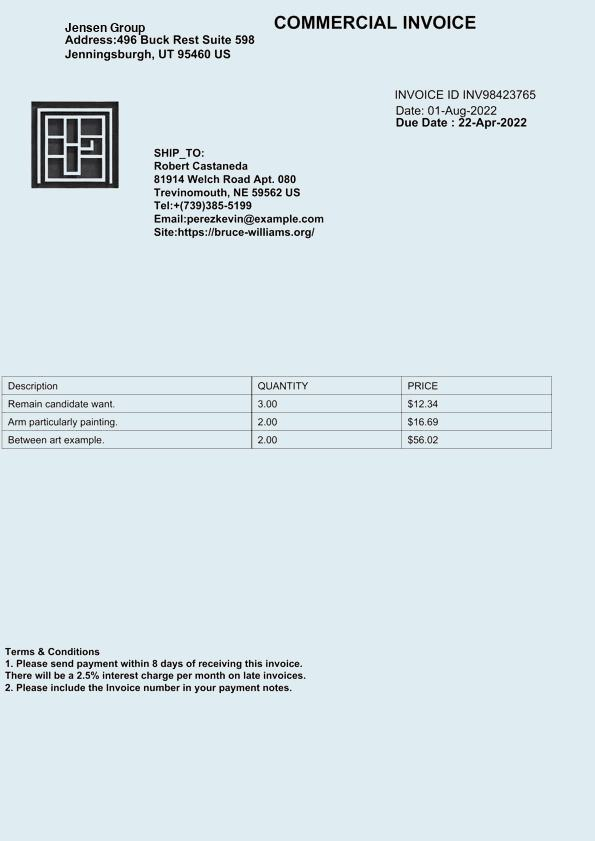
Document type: Invoice